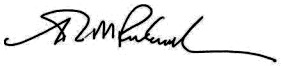
Signature of: john m richardson